Question: What is the potential diagnosis?
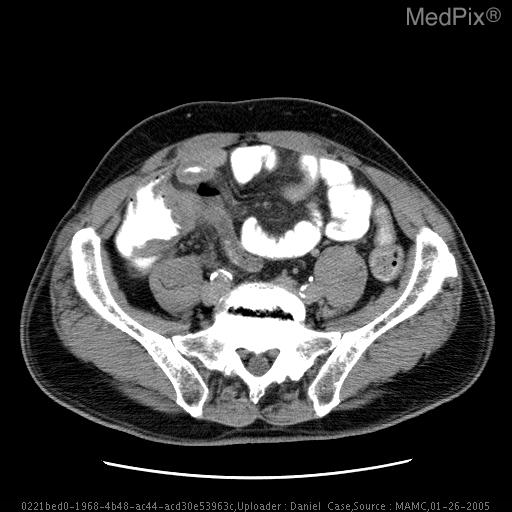
Answer: The possible diagnosis includes Acute Appendicitis
Mucinous tumor of the appendix.